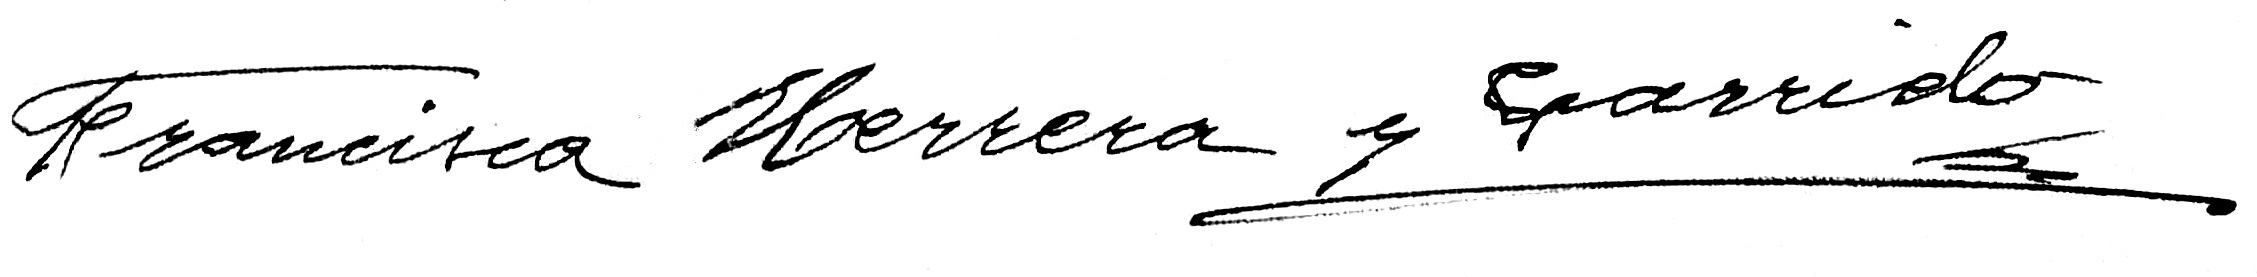
Signature of: francisca herrera garrido